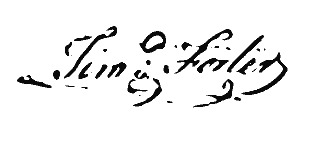
Signature of: timothy foster